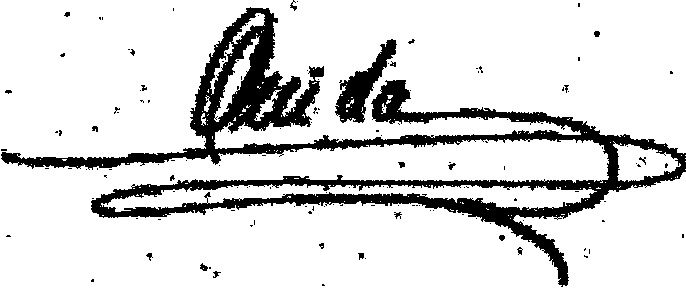
Signature of: ouida